Question: Explain the disease:
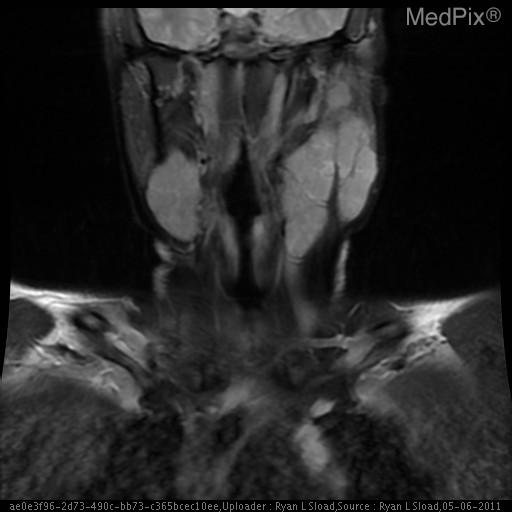
Answer: The disease is discussed as: Sarcoidosis is a systemic and multisystem granulomatous disease characterized by a variable clinical presentation and course.  Cutaneous lesions are present in about one fourth of patients. Although any organ can be affected, 90% of patients demonstrate thoracic involvement with decreased diffusion capacity being the most common abnormality found on pulmonary function testing.  There is a strong association between subcutaneous sarcoidosis and bilateral hilar lymphadenopathy (72.7%). Sarcoidosis is a diagnosis of exclusion supported by three elements: 1. Compatible clinical and radiologic findings, 2. Tissue biopsy specimen that reveals noncaseating epithelioid granulomas, and 3.  Absence of known granulomagenic agents.

Etiology:
A large multi centered study called A Case Control Etiologic Study of Sarcoidosis (ACCESS) showed that environmental factors such as mold, mildew, must odors and pesticides were associated with a modestly increased risk (OR~1.5) of developing sarcoidosis. Genetics and host factors also are involved in the pathogenesis of sarcoidosis.  In the US, blacks are more frequently affected and the ACCESS trial showed that affected patients were five times more likely than controls to report a sibling with the disease.  Further, recent studies have identified specific genes associated with sarcoidosis.  A single-nucleotide polymorphism on the BTNL2 gene may influence T-lymphocyte activation and regulation and make people carrying this polymorphism more susceptible to sarcoidosis.  A second gene associated with sarcoidosis is Annexin A11 on chromosome 10q22.3 responsible for calcium signaling, cell division and apoptosis.

Deficits of this gene have been associated with sarcoidosis.  Further, HLA haplotypes and T-cell receptor expression play an intricate role in the development of the disease.

Biomarker screening:
In an attempt to aid in diagnosis of sarcoidosis, investigators continue to search for potential biomarkers in disease activity. Chitotriosidase is an enzyme expressed by activated macrophages and Bargagli et al. found elevated levels of this enzyme in patients with sarcoidosis, with >90% exhibiting elevated levels of the marker.  A second marker IL-2, a cytokine that induces T-cell proliferation and activation is elevated in serum of patients with sarcoidosis and may have prognostic value.

Diagnosis:
Diagnosis of sarcoidosis is best supported by a combination of radiographic evidence of lymphadenopathy and tissue specimens that show noncaseating granulomas.  Endobronchial ultrasound guided transbronchial needle aspiration when compared to non-guided transbronchial needle aspiration had a diagnosis yield of 83.3% compared to 53.8%.

Treatment:
Therapy for patients with chronic sarcoidosis requires prolonged treatment often with steroids which cause systemic side effects.  TNF inhibitors have been investigated for the treatment, but a study by Utz et al, found treatment failure in nearly 65% of participants.  A new TNF-alpha antagonist Ustekinumab, approved for dosing in patients with RA, psoriatic arthritis, and ankylosing spondylitis; is currently being tested for its efficacy in treatment of sarcoidosis with completion of the study anticipated in July 2011.  Surgical indication for patients with sarcoidosis remains controversial.  Surgery has potential to reduce symptoms and decrease need for oral steroids, but does not eradicate or prevent recurrence of disease.  Corticosteroids remain the cornerstone for treatment, but care must be taken to assess for potential adverse effects.